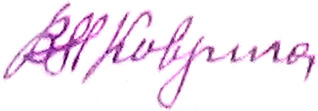
Signature of: vera kovriga